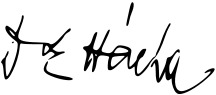
Signature of: emil hácha